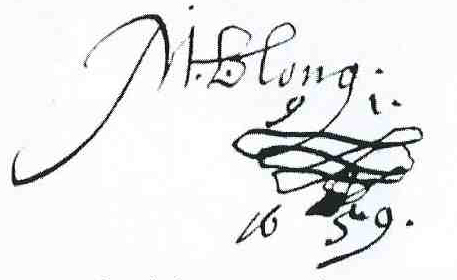
Signature of: martinus herculanus bloncq